Patient: Male, age 47
A 47-year-old man was admitted to the Department of Pulmonary and Critical Care Medicine, Beijing Luhe Hospital, Capital Medical University (Beijing, China) with a 3-month history of mucopurulent expectoration and dyspnea. He was initially diagnosed with bronchitis at a health center in the local town and did not undergo chest radiography and laboratory tests. He received intravenous antibiotics for 14 days, but his symptoms were not relieved. Three days before admission, he started having a fever with a maximum temperature of 39.0 C. He did not report chest pain, hemoptysis, headache, vomiting, and other symptoms. His past medical history was unremarkable with no exposure to chronic diseases, infectious diseases or allergy. The patient was a worker and lived in an urban setting. No data on major epidemic, family history, toxic habits, or occupational exposure was reported. He was married and denied any sexually transmitted infections or drug abuse. He had a 30-year smoking history (20 cigarettes per day on average) and a 20-year history of alcohol intake of a 150 mL daily.
At admission, the patient was febrile with a temperature of 38.9 C, tachycardiac (107 beats/min), and tachypneic (22 breaths/min). His blood pressure (110/80 mmHg) and oxygen saturation (99%, measured by pulse oximetry while breathing ambient air) were normal. Examination of the oral cavity showed poor hygiene. There were wet rales in the right lung. The auscultation of the heart revealed regular rhythm without murmur. The abdomen was tender, and there was no organomegaly. No abnormal findings were found in the neurologic examination.
The laboratory data was as follows: the peripheral blood white cell count was 8,740 cells/mul with 78.40% neutrophils, and 14.10% lymphocytes, and 6.70% monocytes; hemoglobin 110 g/L, the hematocrit 34%, the platelet count 447,000 per cubic millimeter. The C-reactive protein (71.67 mg/L), and erythrocyte sedimentation rate (100 mm/h) were significantly elevated. The PCT was mildly increased (0.13 ng/ml). Biochemical analysis of liver and renal showed normal range except slightly decreased albumin (32.1 g/L). Coagulation profile was normal and the serum tumor markers were negative. The results for possible connective tissue disease, such as antinuclear antibody, extractable nuclear antigen, and antineutrophil cytoplasmic antibody, were also negative. The serum IgM antibodies specific for respiratory pathogens, including Legionella pneumophila antibody, Mycoplasma pneumoniae antibody, Chlamydia pneumoniae antibody, influenza A virus antibody, and influenza B virus antibody, revealed no abnormality. The serum (1,3)-beta-D-glucan test (G test), the galactomannan test (GM test), and the serum TB test (T-SPOT) were all negative. The results of two blood cultures were negative. No pathological findings were detected in repeated sputum smears and cultures. A chest computed tomography (CT) scan showed a consolidation shadow in the upper and middle lobes of right lung with foci of necrosis (Figure 1).
Initially, We considered pneumonia as a possible diagnosis, which needed to be identified with lung cancer or pulmonary tuberculosis, and Antibiotic therapy with intravenous piperacillin-sulbactam was initiated. To make a definitive diagnosis, we performed a flexible bronchoscopy (Figures 2A-C), revealing purulent secretions in the medial and lateral segments of the right middle lobe (RML), drastically obstructing the lumen. After suction, the purulent secretions of the medial segment were reduced and the lateral segment was unobstructed. Then, bronchial brushing (BB), bronchial biopsy, and bronchoalveolar lavage were performed in the medial segment of the RML. Bronchial mucosal biopsy and BB specimens revealed only non-specific inflammation of the mucosa, and no pathogens were observed in the bronchoalveolar lavage fluid (BALF) through routine specimen smear and culture. On the third day after admission, the patient had no fever and continued to receive intravenous piperacillin-sulbactam therapy. To reduce secretions and search pathogens, we performed a second flexible bronchoscopy (Figures 2D-F), showing purulent secretions in the medial segment of the RML and the anterior segment of the right upper lobe (RUL). The BALF sample of the second time was sent for microbiological analysis. We took an appropriate amount of BALF samples for Gram staining, which is blue-purple (Figure 3). The BALF specimen was vortexed and shaken for 30-60 s. We used a sterile tool to spread a 10 muL calibration sample on the surface of the blood plate. The inoculated blood plate was incubated at 35 C for 48 h in a carbon dioxide incubator (5-10% CO2). The colony growing on the culture medium was smeared on a target plate. After drying, it was covered using a 1 muL Bruker matrix solution. When it was dry, the target plate was loaded into the machine: Microflex LT (Bruker Daltonics, Bremen, Germany). Matrix-assisted laser desorption/ionization time-of-flight mass spectrometry (MALDI-TOF/MS) for the identification of pathogens was performed, and Actinomyces graevenitzii was identified from the BALF. These results indicated that the pulmonary lesion of our patient was caused by A. graevenitzii. After administration of antibiotic treatment with piperacillin-sulbactam for ten days, the clinical condition of the patient improved obviously, and the CRP dropped to 29.34 mg/L, though the pulmonary lesions on the chest CT scan (Figures 4A-D) were not significantly absorbed. The patient was discharged with oral amoxicillin-clavulanate. A timeline with all relevant data from this clinical case is available in Figure 5. At the 7-month follow-up, the clinical condition of the patient was getting better and the chest CT scans (Figure 4) revealed that the consolidation shadow of the right lung was gradually absorbed.
Keywords: actinomyces graevenitzii, bronchoscopy, consolidation, matrix-assisted laser desorption/ionization time-of-flight mass spectrometry, pulmonary actinomycosis (pa)
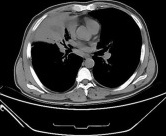
Image caption: Chest computed tomography images at admission. A consolidation shadow in the right upper and middle lobes, with necrosis containing foci of air. mediastinal window.